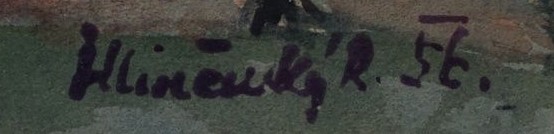
Signature of: robert hliněnský